Question: What is the potential diagnosis?
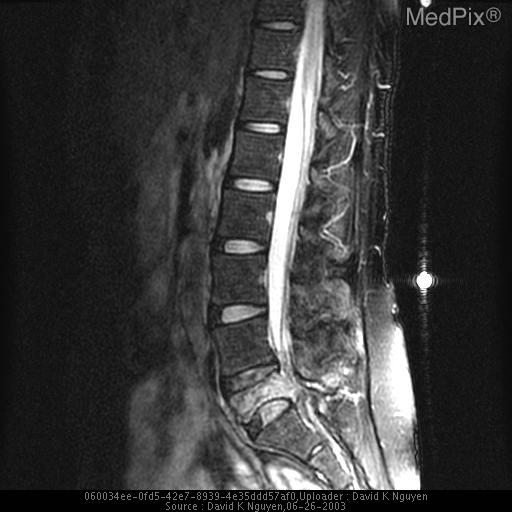
Answer: The possible diagnosis includes -Multiple myeloma
-Metastatic disease
-Langerhans cell histiocytosis
-Lymphoma, leukemia
-Trauma
-Infection.